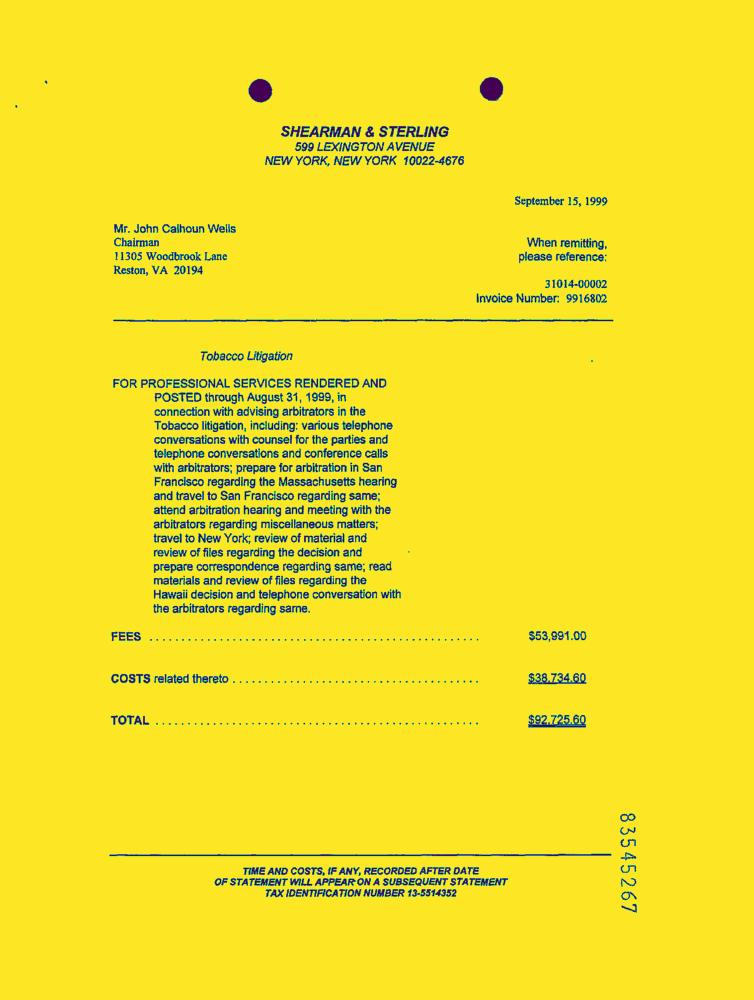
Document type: Invoice-Doc